Question: How is the history relevant to the case?
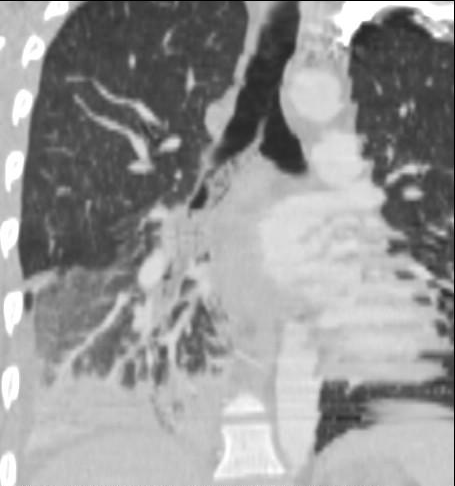
Answer: The patient's history of ICU patient who, after extubation, developed acute onset dyspnea and hypoxia. is key in understanding the case.